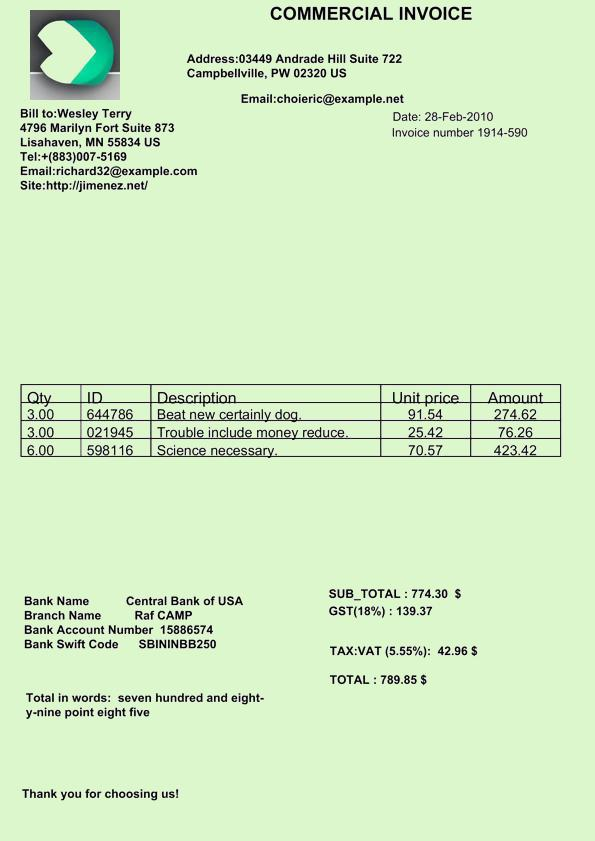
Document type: Invoice